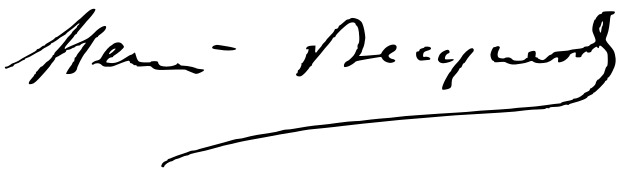
Signature of: henri becquerel